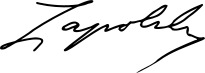
Signature of: gabriela zapolska